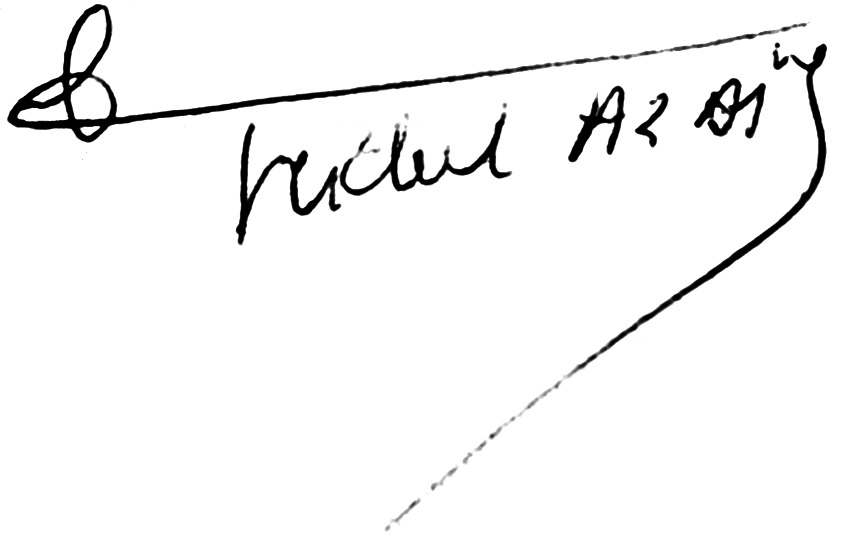
Signature of: simonne michel azais